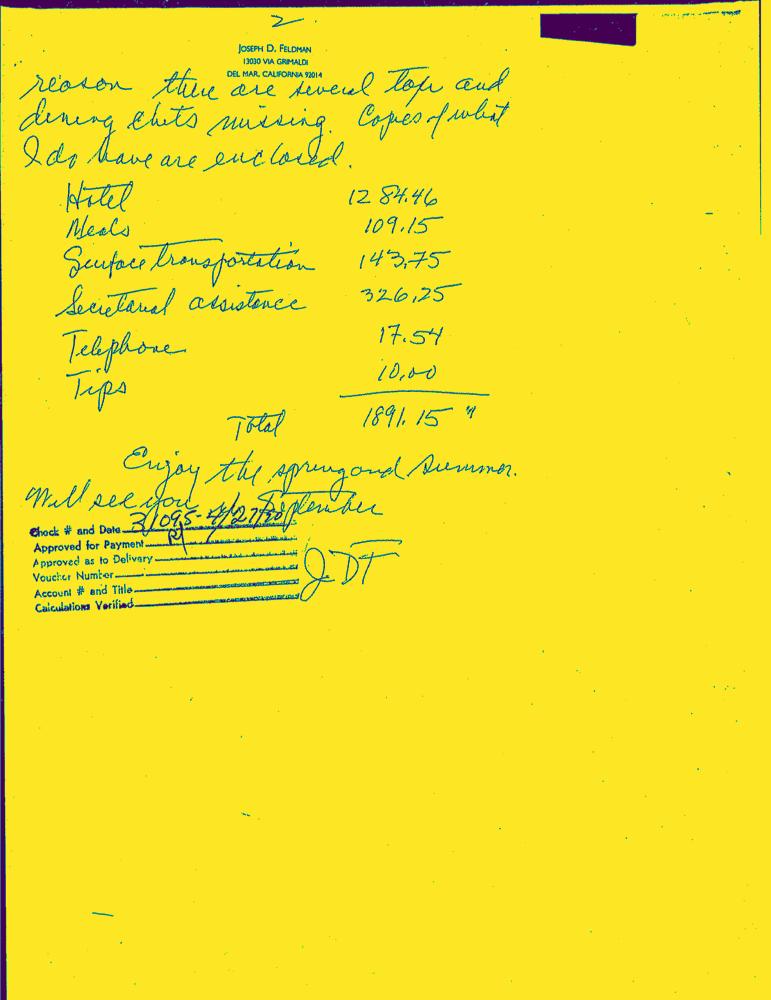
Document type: Letter-Doc